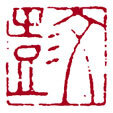
Signature of: wen peng